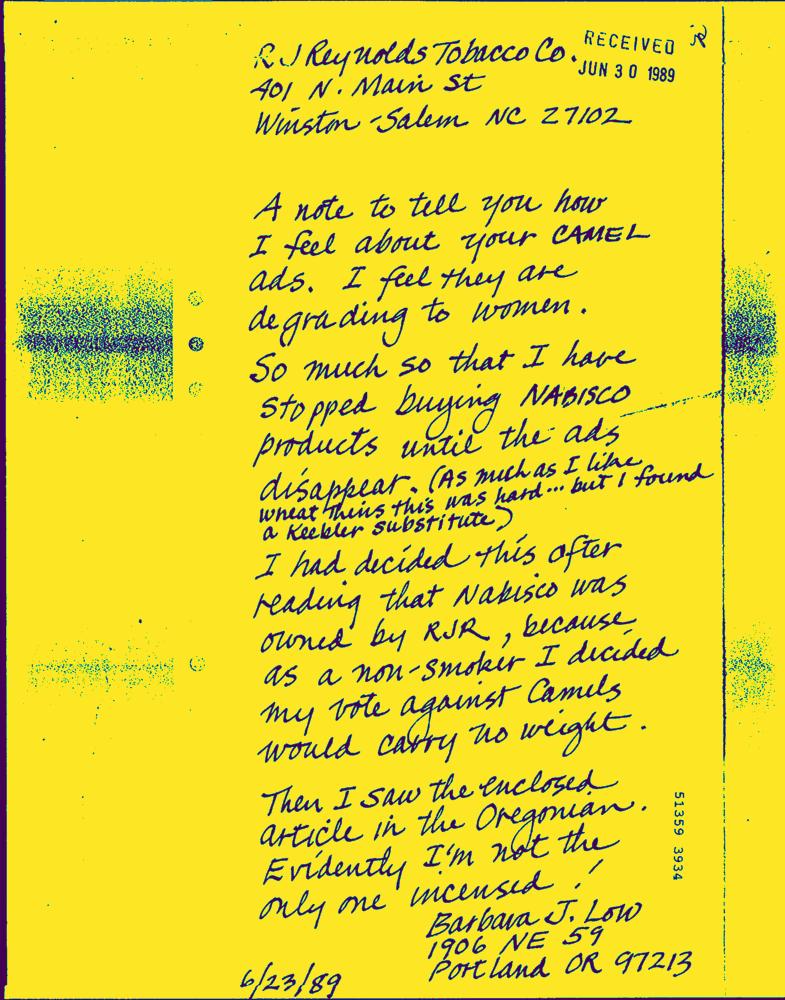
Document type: Hand-Written